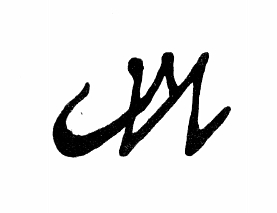
Signature of: cornelis hendrik van amerom